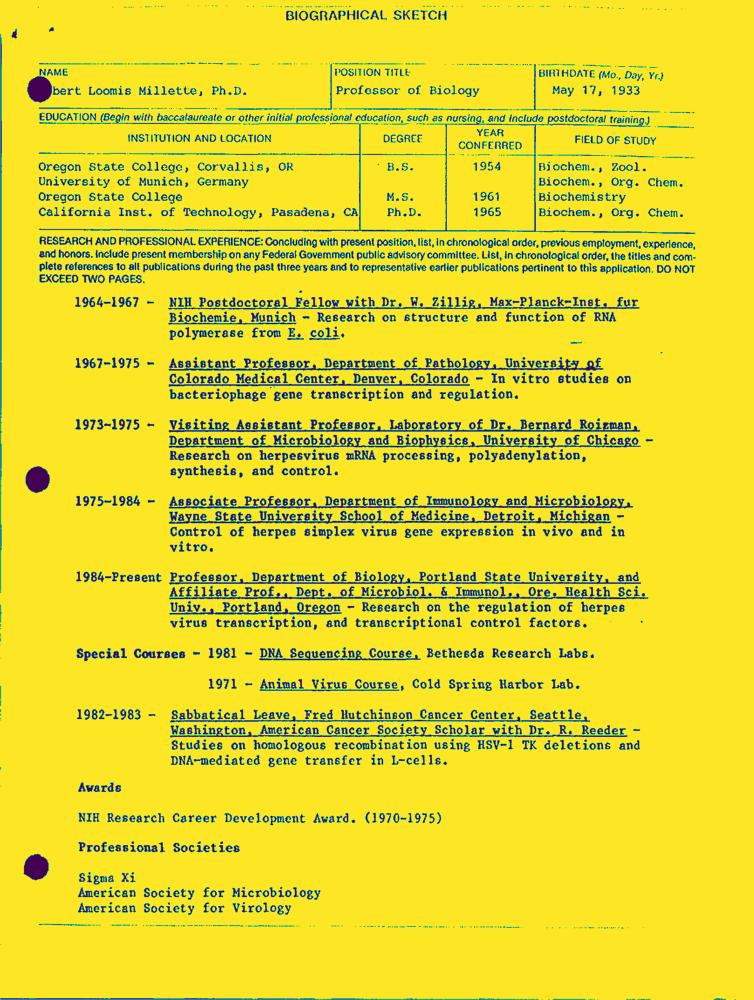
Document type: Resume-Doc